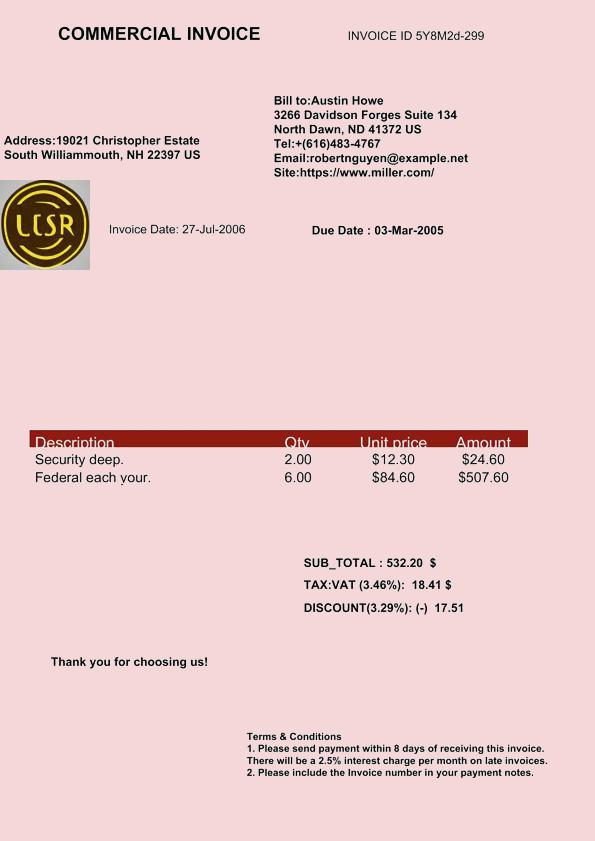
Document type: Invoice